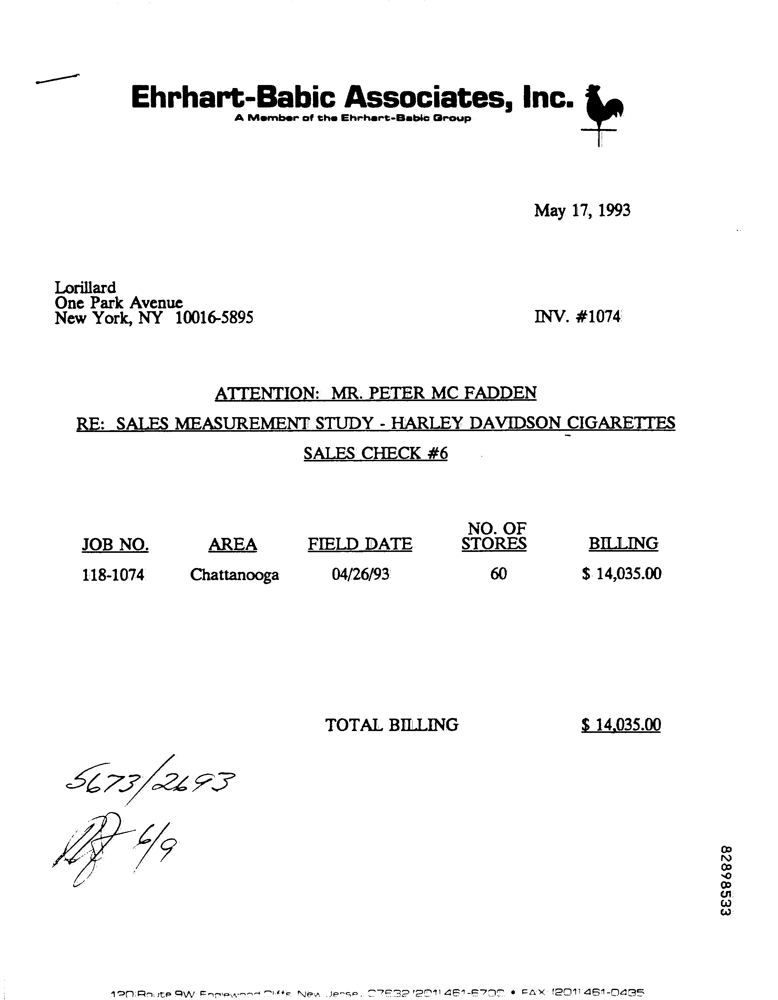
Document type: Invoice